Question: Talk about the condition:
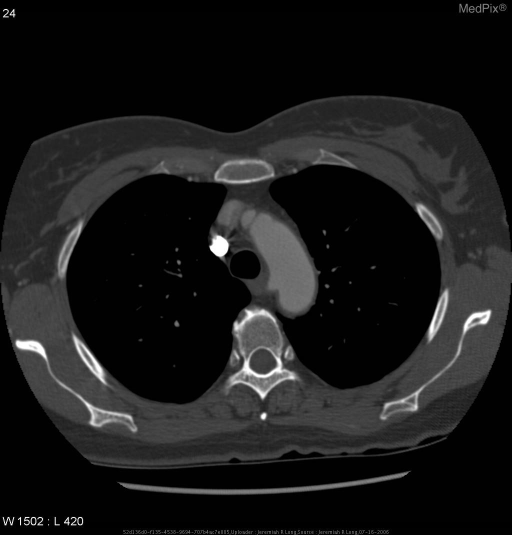
Answer: The disease is discussed as: •  most common congenital vascular anomaly of the aortic arch
•  with the anterior aorta, the ARSA creates a vascular ring around the mediastinal structures, including the trachea and esophagus
•  most often asymptomatic
•  may cause wheezy or stridorous breathing; usually picked-up by 2 years
•  dysphagia ("dysphagia lusoria"), particularly in patients with a wide based take-off of the aberrant vessel ('Diverticulum of Kommerell').
•  widened mediastinum silhouette on plain PA/AP chest films
•  posterior notch on barium swallow/esophagogram
•  associated with  many types of congenital heart disease, Down's, VCFS (Velo-Cardio-Facial),  DiGeorge's, Dubowitz's, and Edward's syndromes